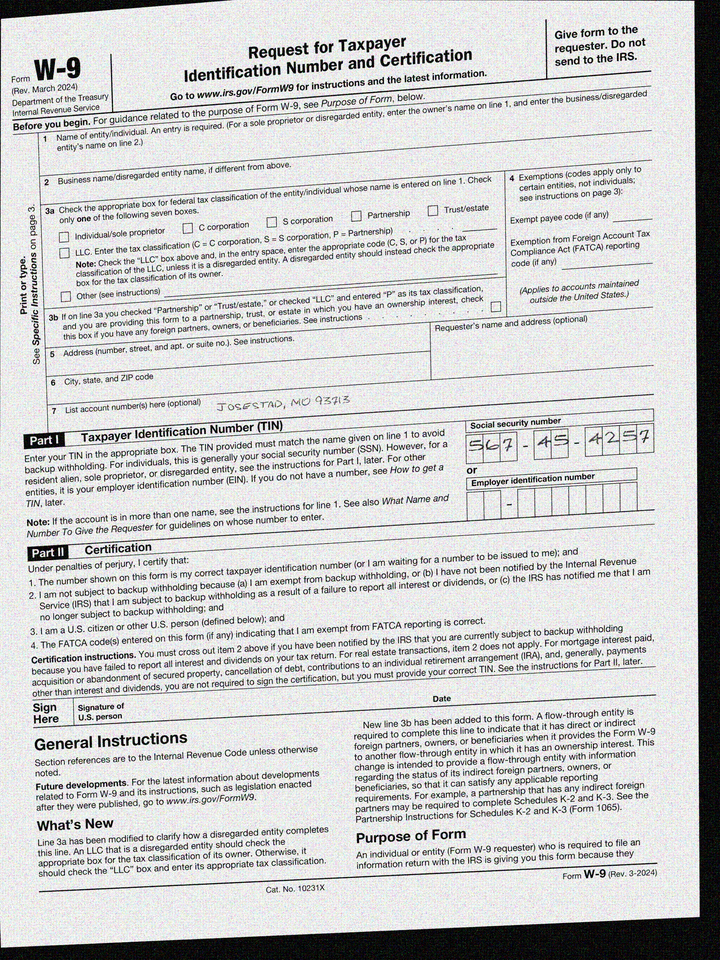
adr2: Josestad, MO 93713
cbx: no
ssn: 567454257